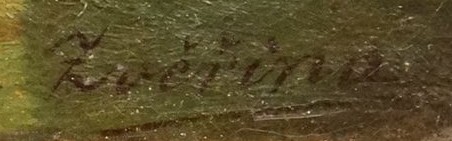
Signature of: františek bohumír zvěřina